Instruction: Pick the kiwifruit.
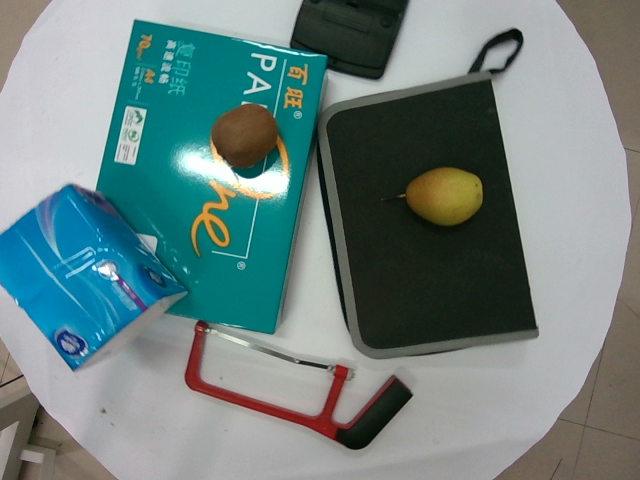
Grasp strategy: vertical